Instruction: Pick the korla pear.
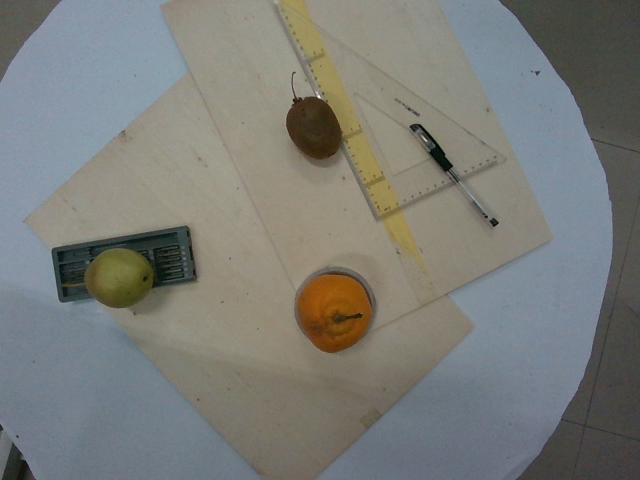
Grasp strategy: vertical